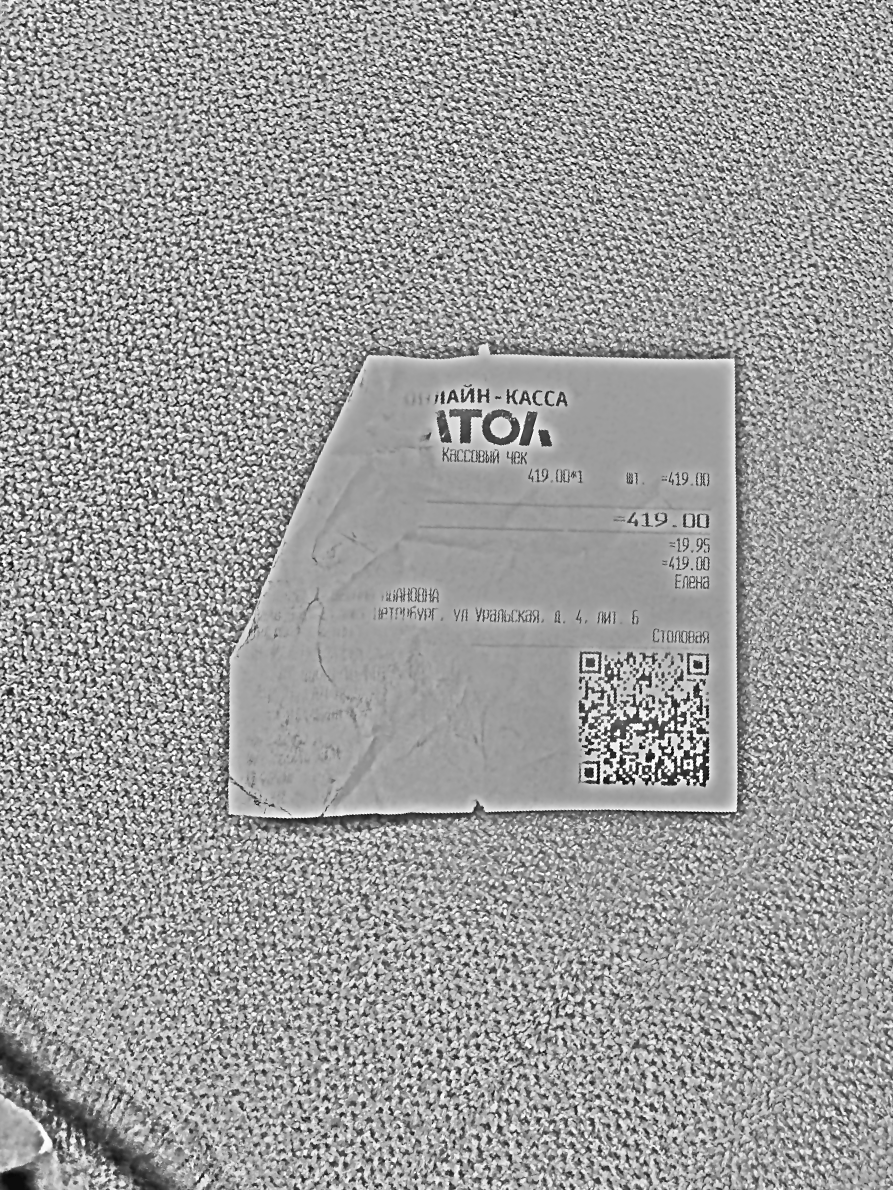
Продавец: не распознано
ИНН: не распознано
Дата: не распознано
Товары: не распознано
Количество: 1
Цена: 419.00
Сумма: 419.00
Итого: 419.00